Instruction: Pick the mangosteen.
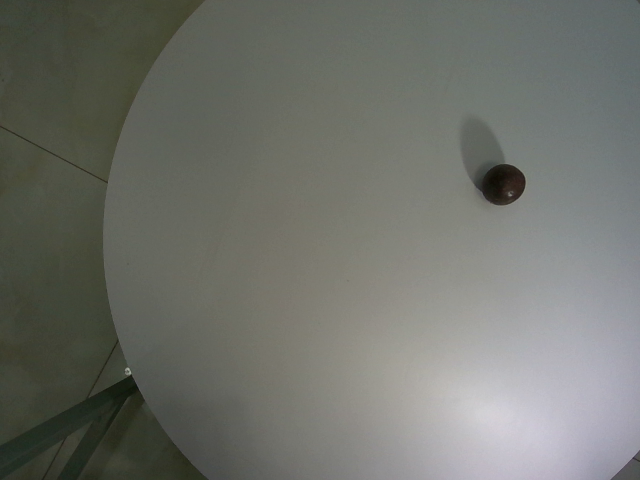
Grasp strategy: vertical